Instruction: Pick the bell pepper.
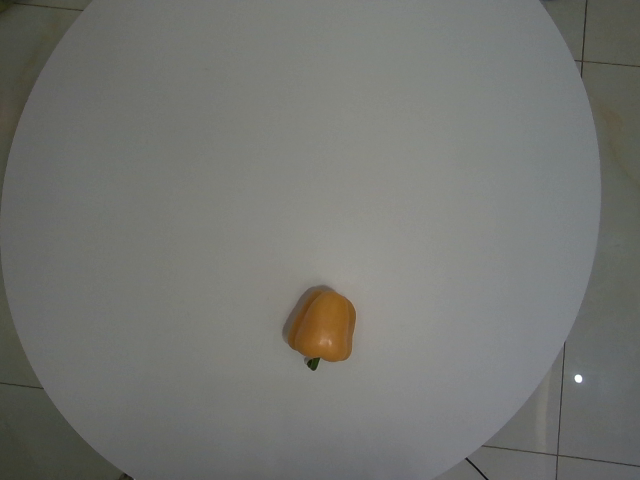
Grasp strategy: vertical